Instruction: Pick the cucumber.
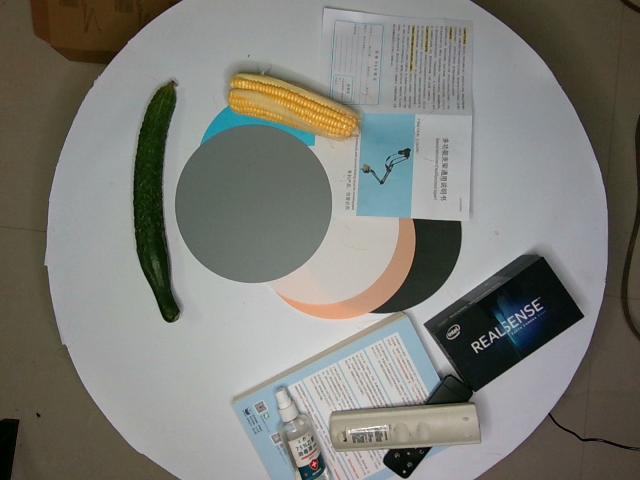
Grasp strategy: vertical